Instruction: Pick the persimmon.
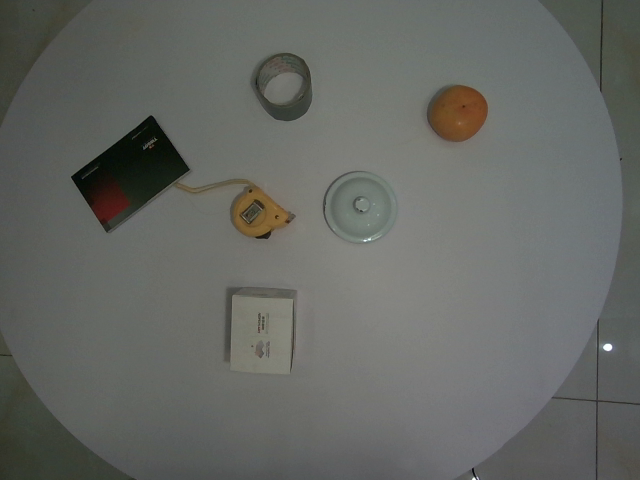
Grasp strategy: vertical